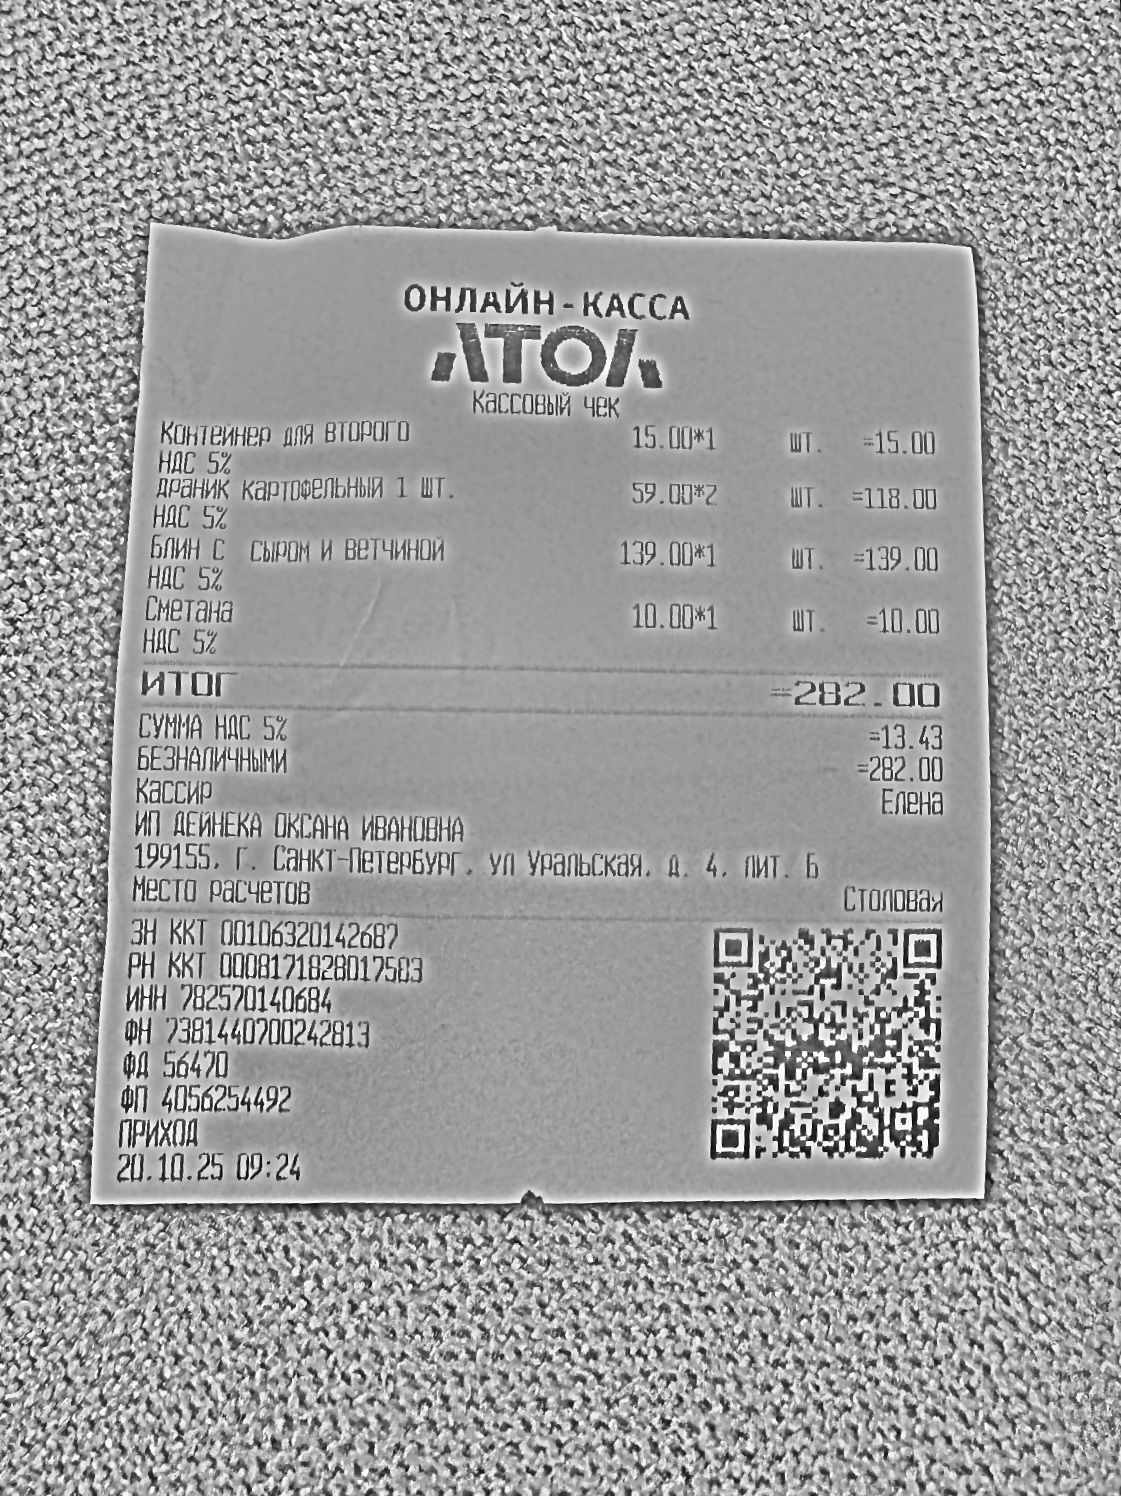
Продавец: ИП ДЕЙНЕКА ОКСАНА ИВАНОВНА
ИНН: 782570140684
Дата: 20.10.25
Товары: Контейнер для второго; Драник картофельный 1 шт.; Блин с сыром и ветчиной; Сметана
Количество: 1; 2; 1; 1
Цена: 15.00; 59.00; 139.00; 10.00
Сумма: 15.00; 118.00; 139.00; 10.00
Итого: 282.00